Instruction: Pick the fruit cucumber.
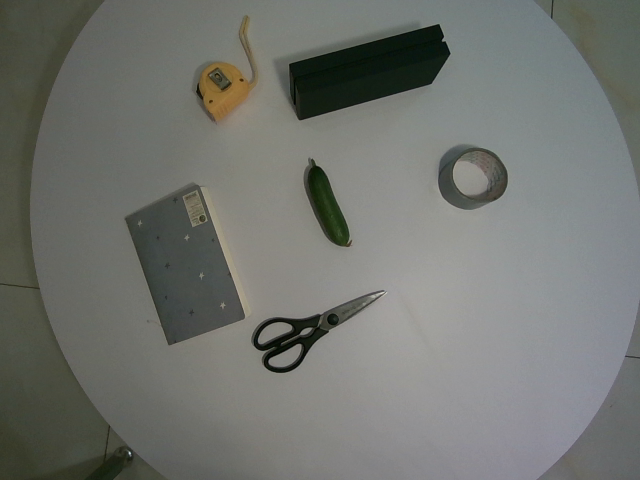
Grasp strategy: vertical